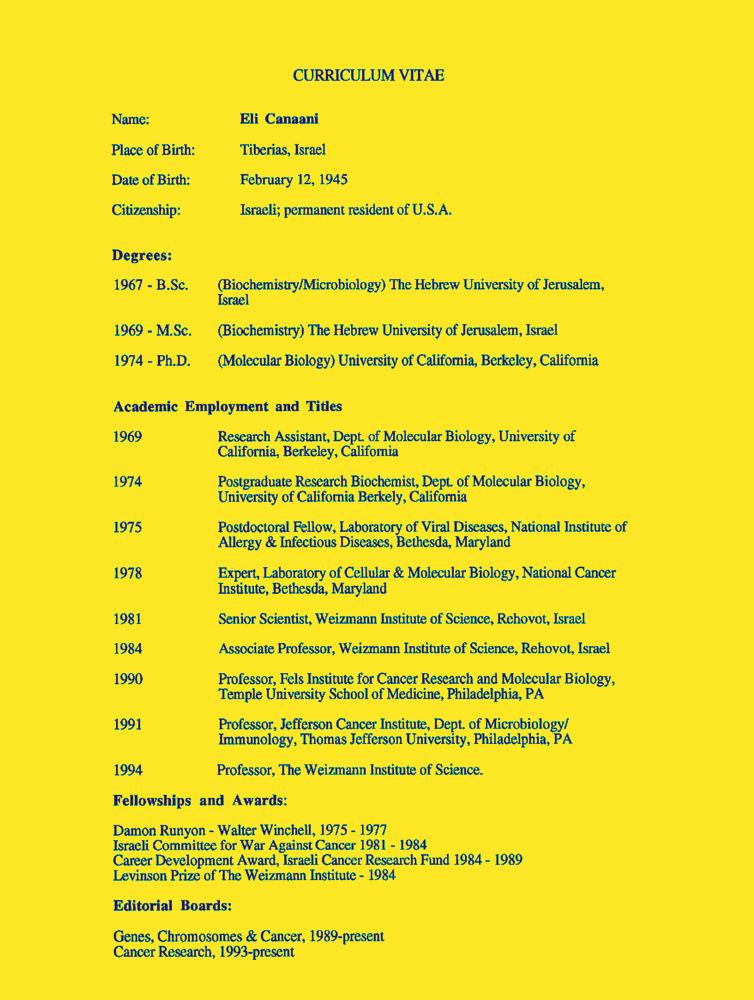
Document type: Resume-Doc